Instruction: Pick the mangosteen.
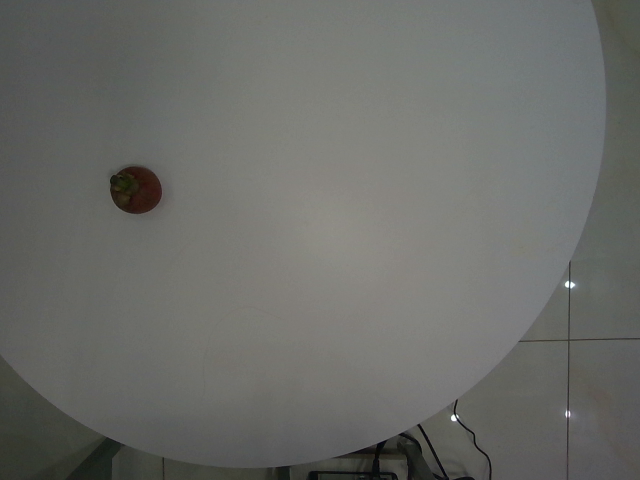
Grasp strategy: vertical